Question: What are the imaging findings?
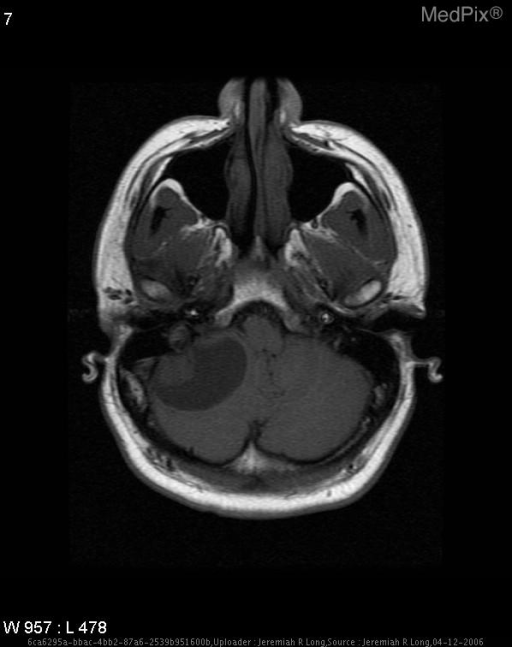
Answer: The imaging shows Aggressive cystic mass lesion in the right aspect of the posterior fossa measuring 4.8 cm by 3.1 cm by 2.3 cm with a solid enhancing mural nodule measuring approximately 2.1 cm in diameter.  There is mild to moderate surrounding edema and flow voids are present within the mural nodule. Aggressive cystic mass lesion in the right aspect of the posterior fossa measuring 4.8 cm by 3.1 cm by 2.3 cm with a solid enhancing mural nodule measuring approximately 2.1 cm in diameter.  There is mild to moderate surrounding edema and flow voids are present within the mural nodule.

T1 pre-gadolinium: cystic lesion with mural nodule isointense to grey matter signal with a cystic component that is low signal intensity..